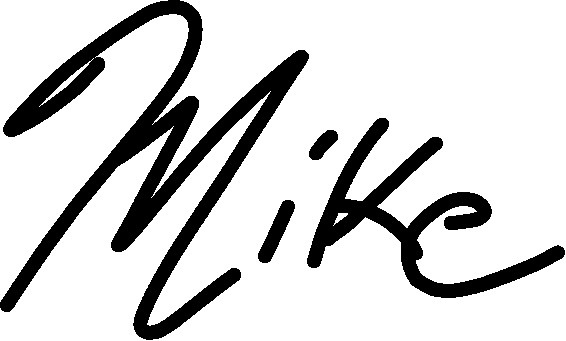
Signature of: michael baumgartner